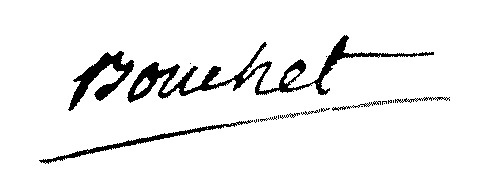
Signature of: jacques pierre bouchet